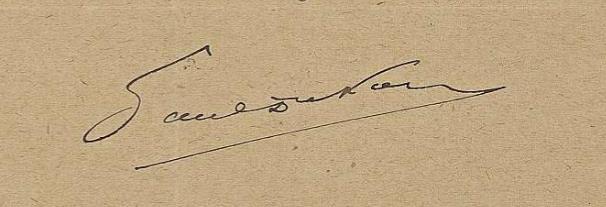
Signature of: paul dukas